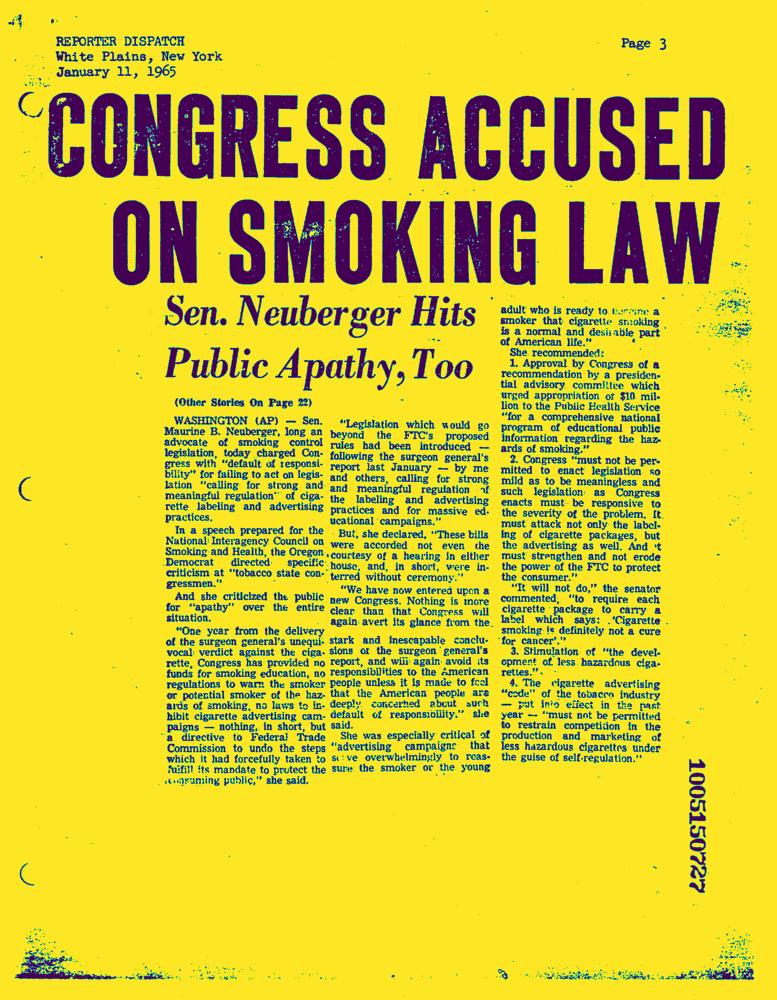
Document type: News-Article